Question: What is the filing due date as per the document?
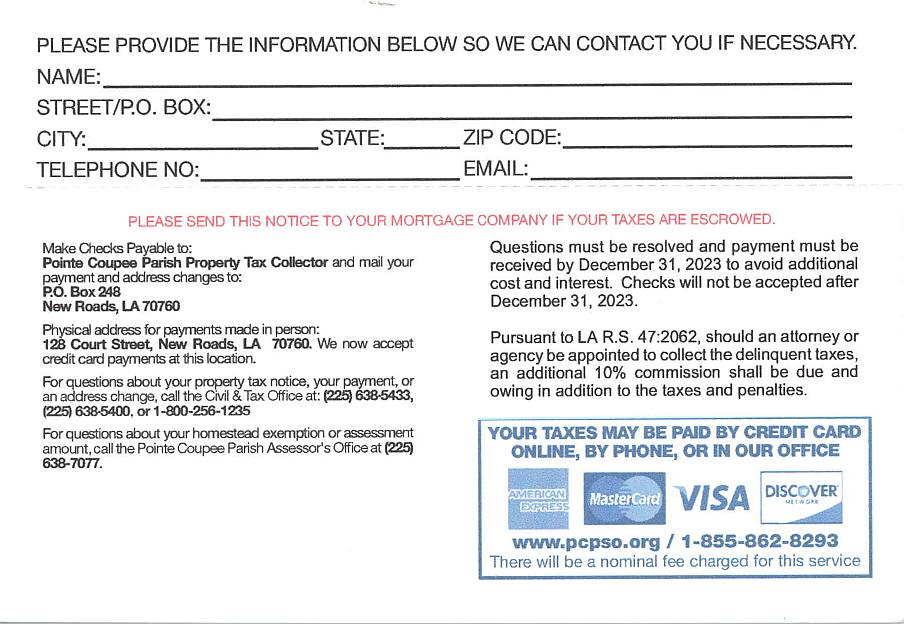
Answer: "31-Dec-23"